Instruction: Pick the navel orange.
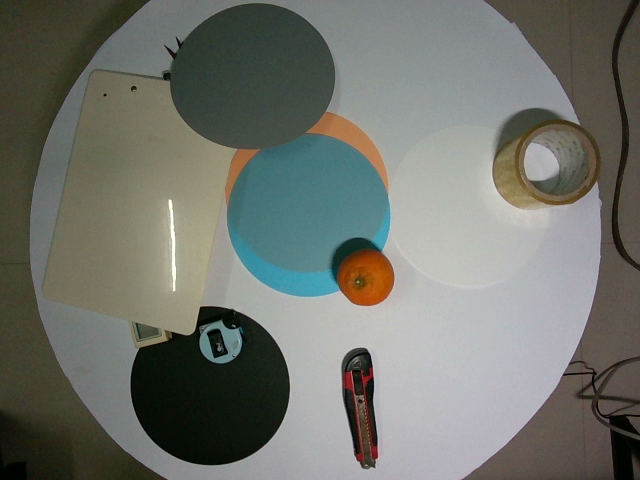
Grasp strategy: vertical